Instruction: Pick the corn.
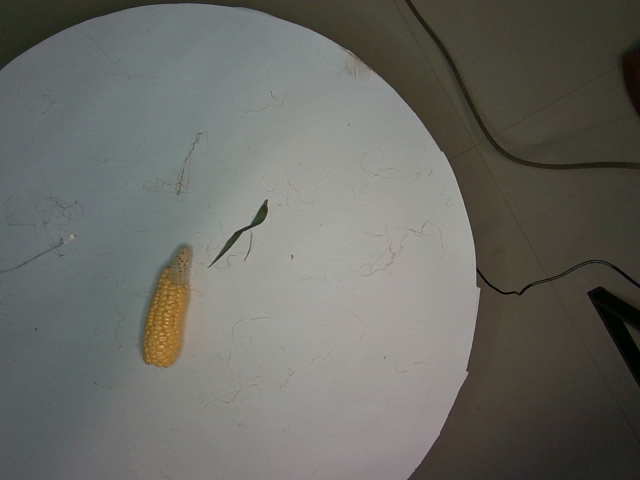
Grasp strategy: vertical